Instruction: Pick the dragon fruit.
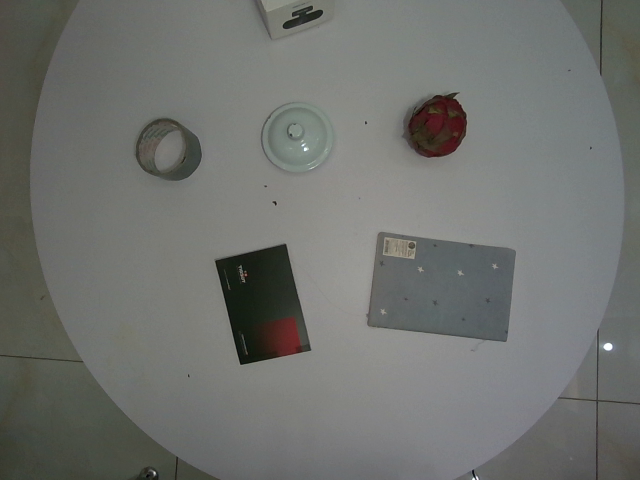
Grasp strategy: vertical